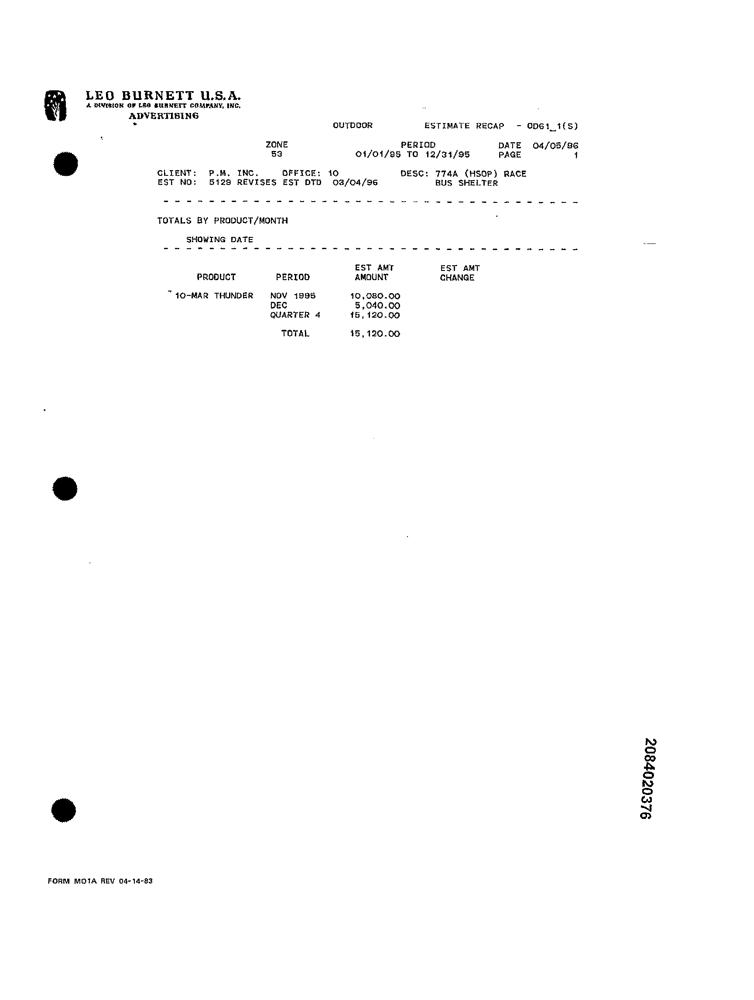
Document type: Invoice